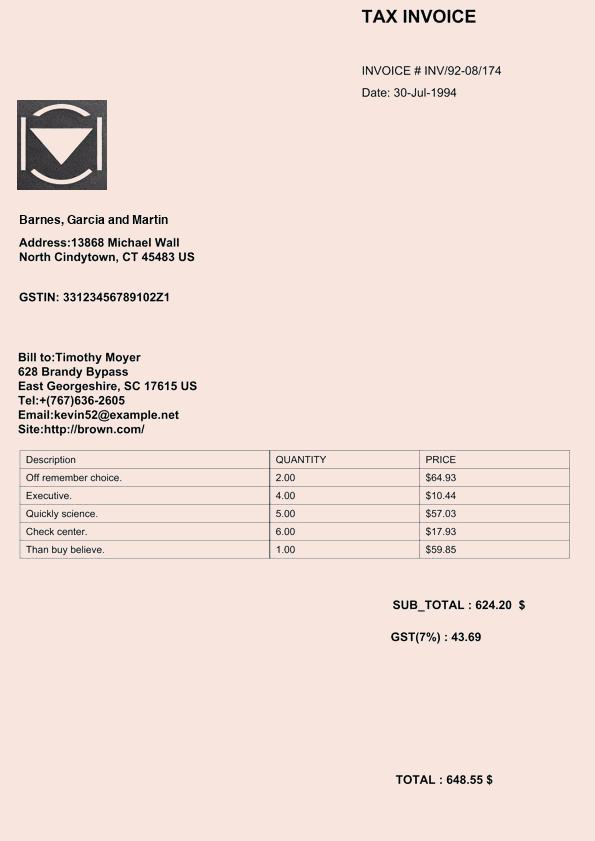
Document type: Invoice